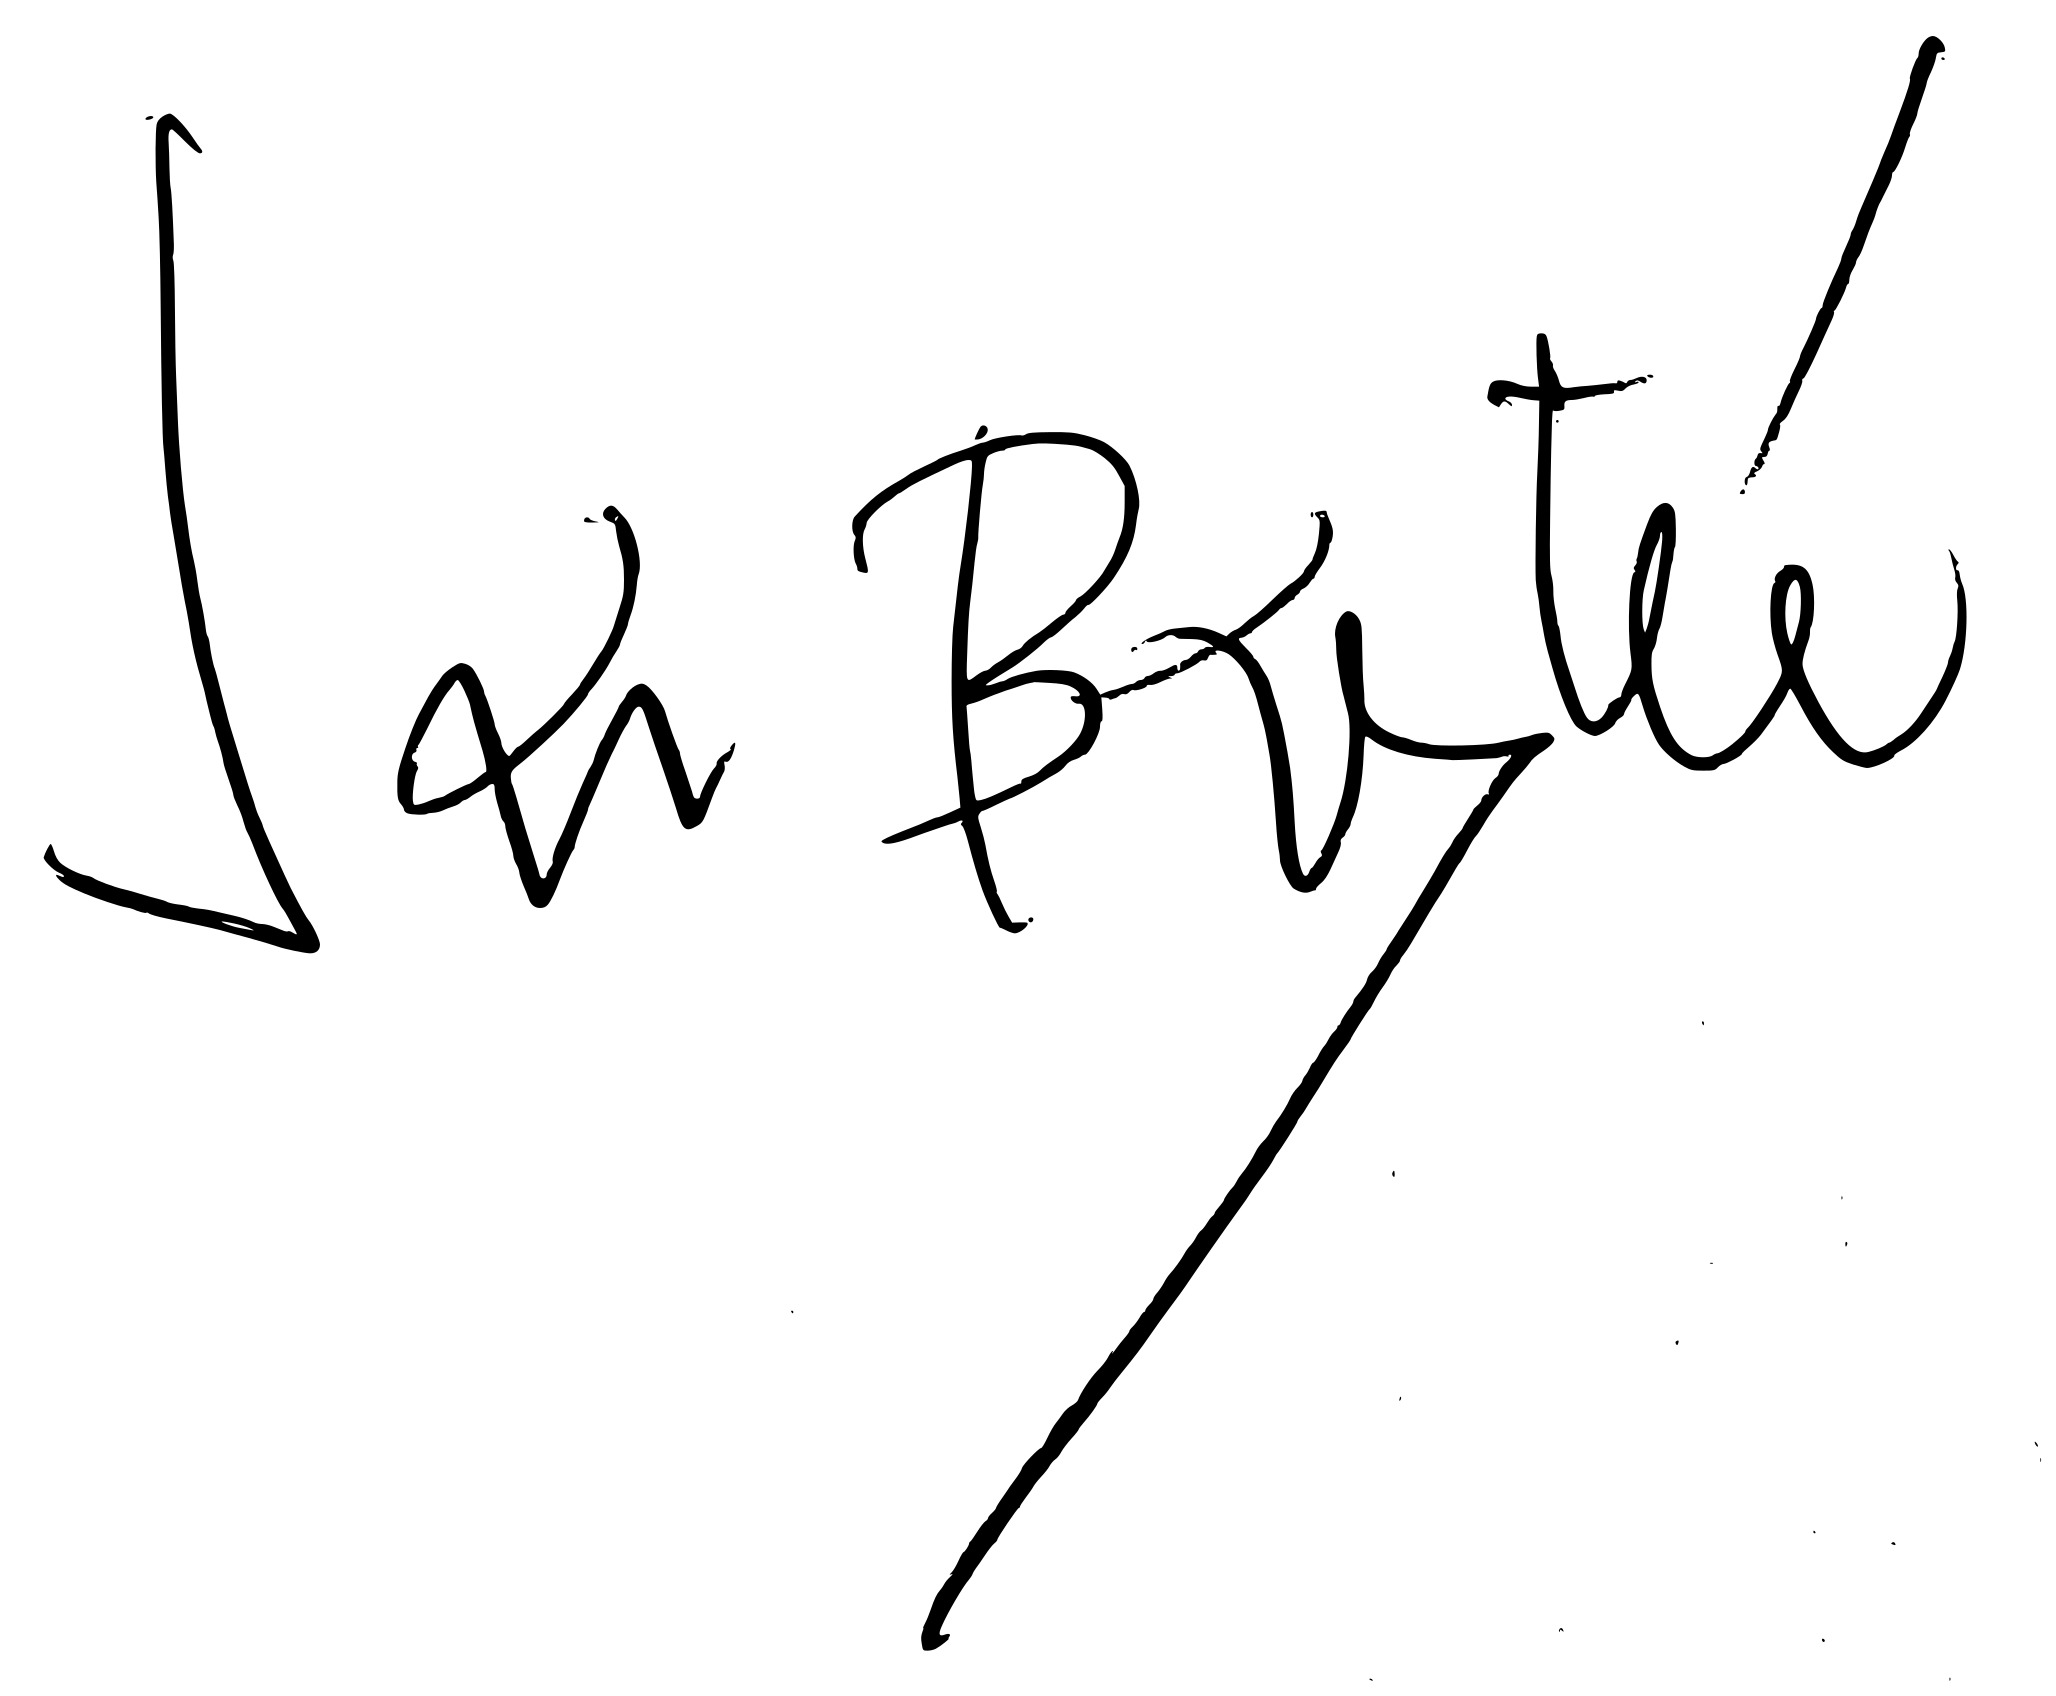
Signature of: thanasis valtinós